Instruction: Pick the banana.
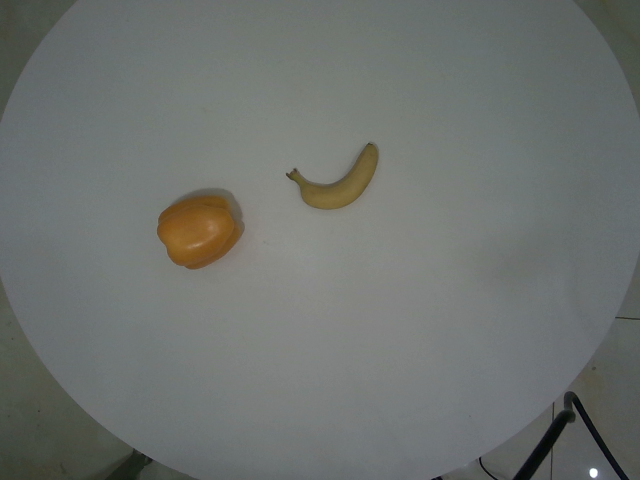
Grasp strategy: vertical